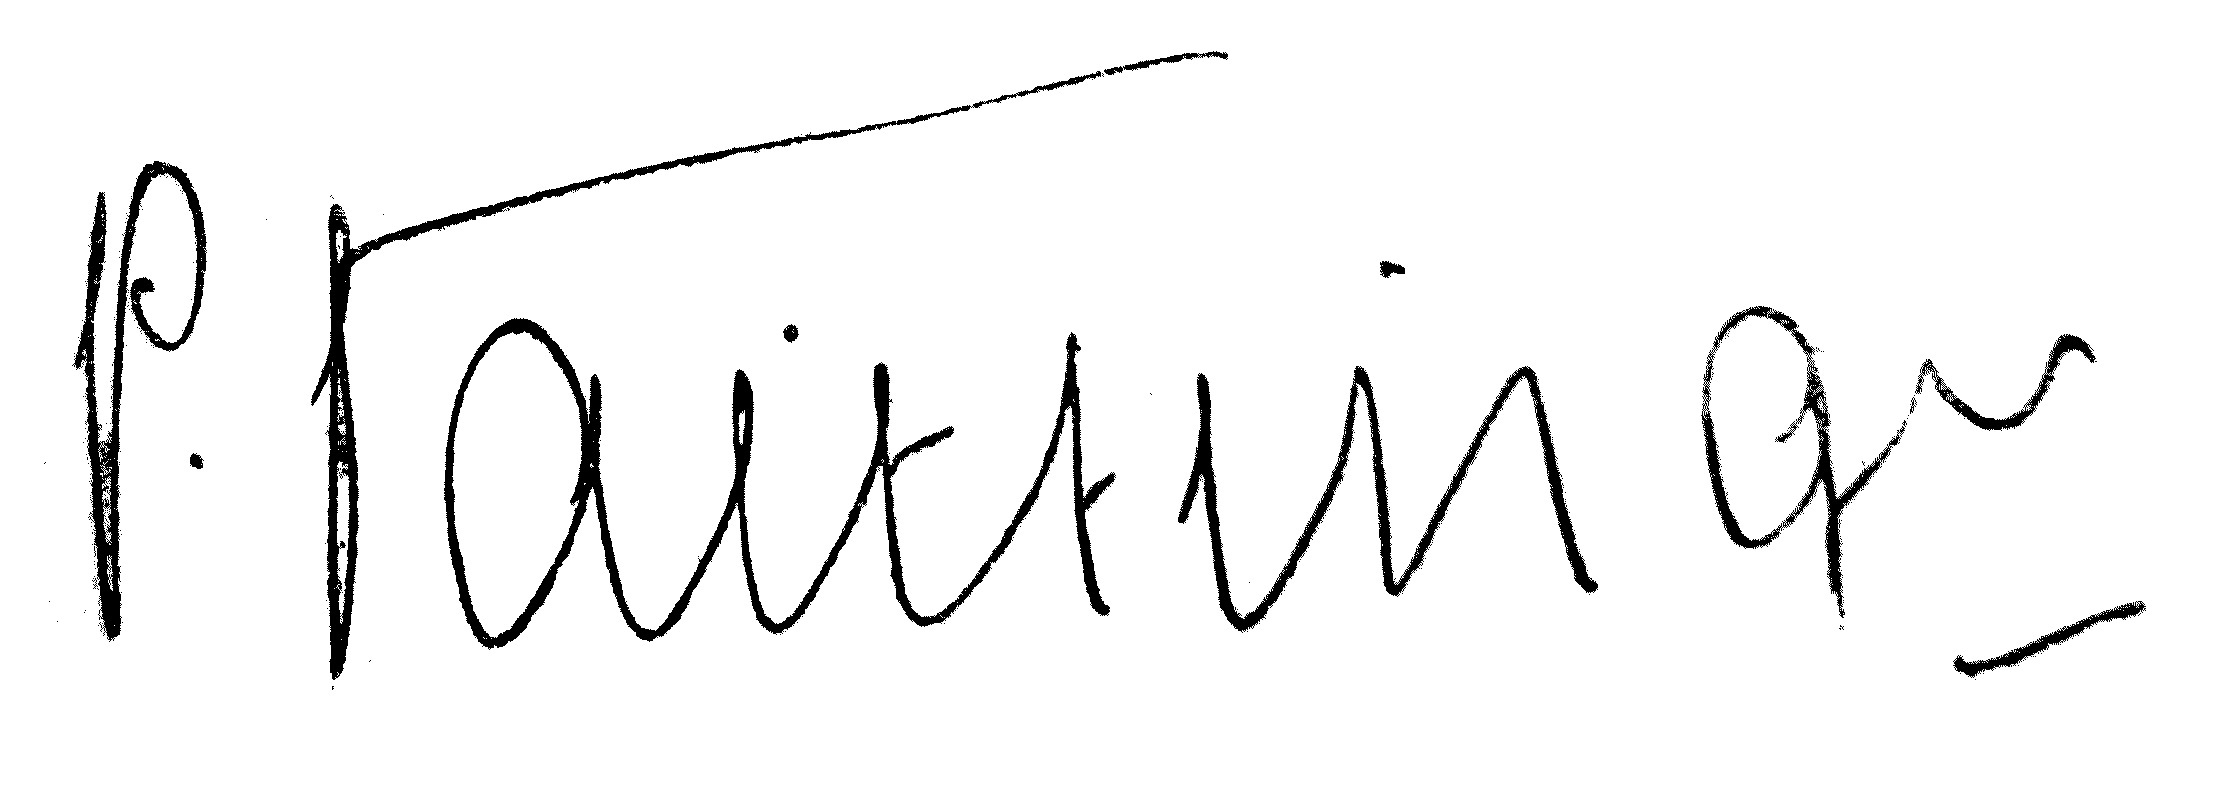
Signature of: pierre taittinger